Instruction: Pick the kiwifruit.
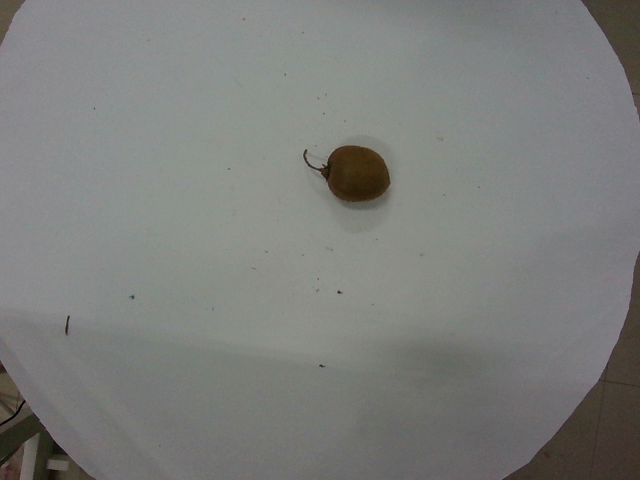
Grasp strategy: vertical